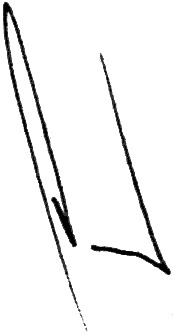
Signature of: arsenii yatseniuk